Question: What is the main concern?
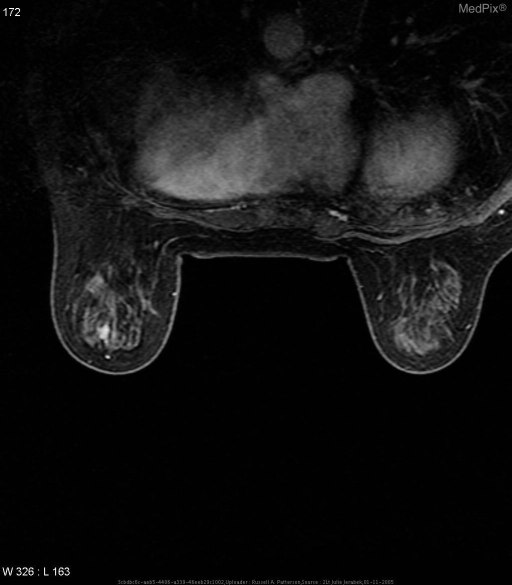
Answer: The findings suggest Image Findings: Breast MRI showed spiculated enhancing mass in anterior 1/3 of Left breast.. Axial MRI of the breast with enhancing mass after gadolinium administration. The patient might have a history of History (can include gestational age, or age in days, weeks, months): 59 y/o female with focal left breast pain x 2-3 months with increased risk by the Gail model.  Mammogram was normal.  Breast ultrasound was normal without any evidence of mass or cystic structure..